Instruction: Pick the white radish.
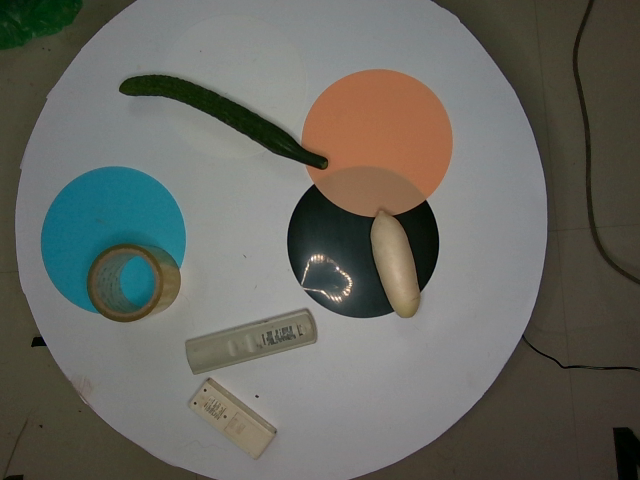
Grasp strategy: vertical